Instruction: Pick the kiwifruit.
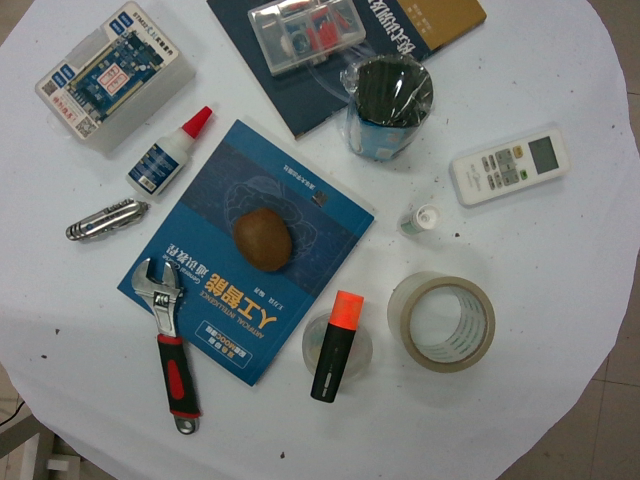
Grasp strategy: vertical